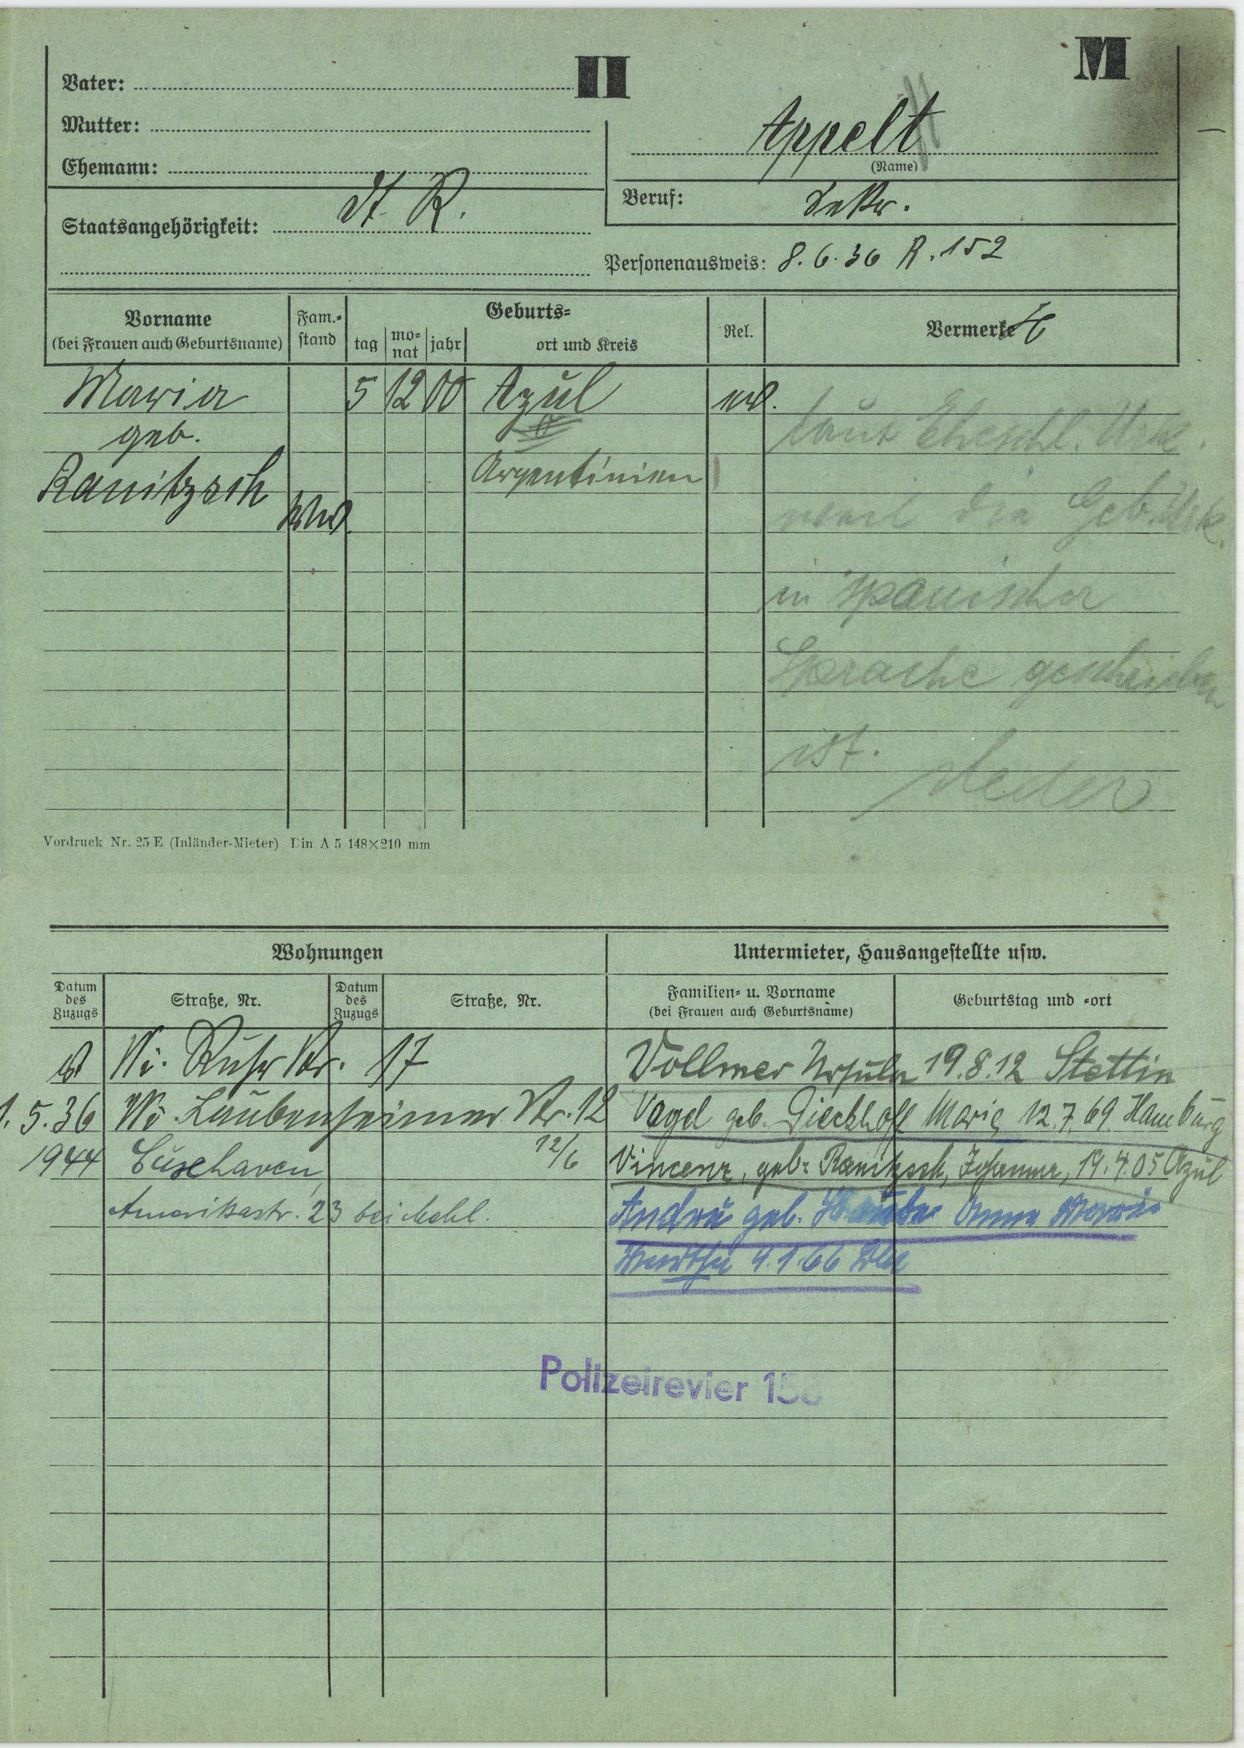
Appelt